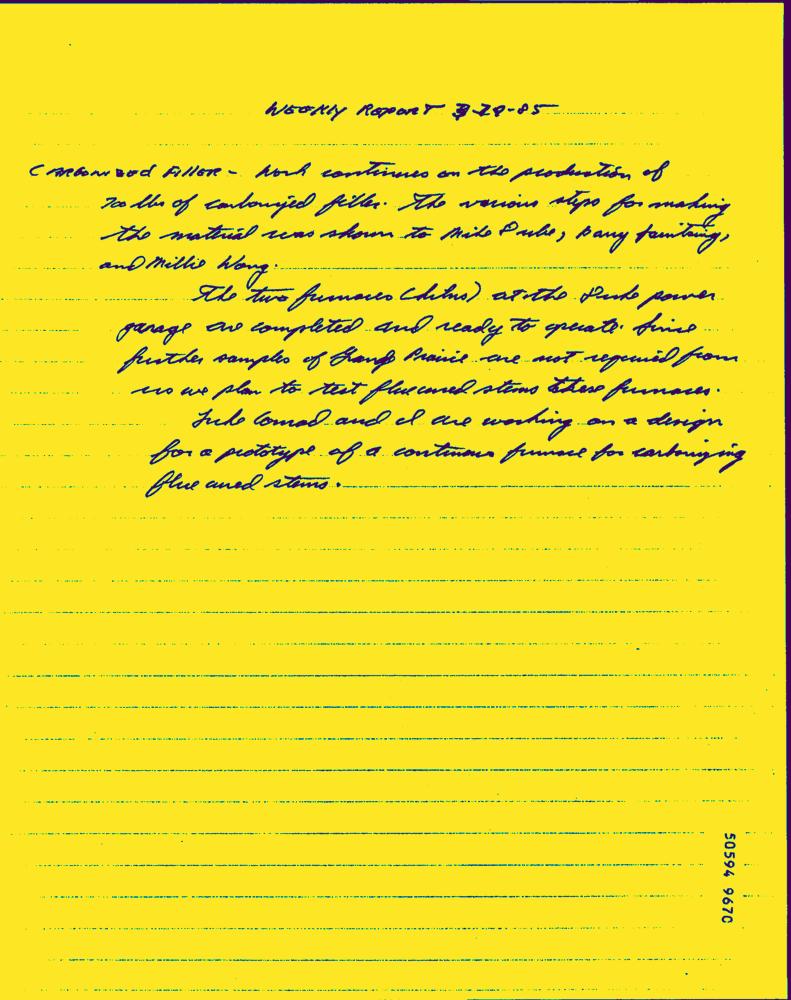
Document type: Hand-Written